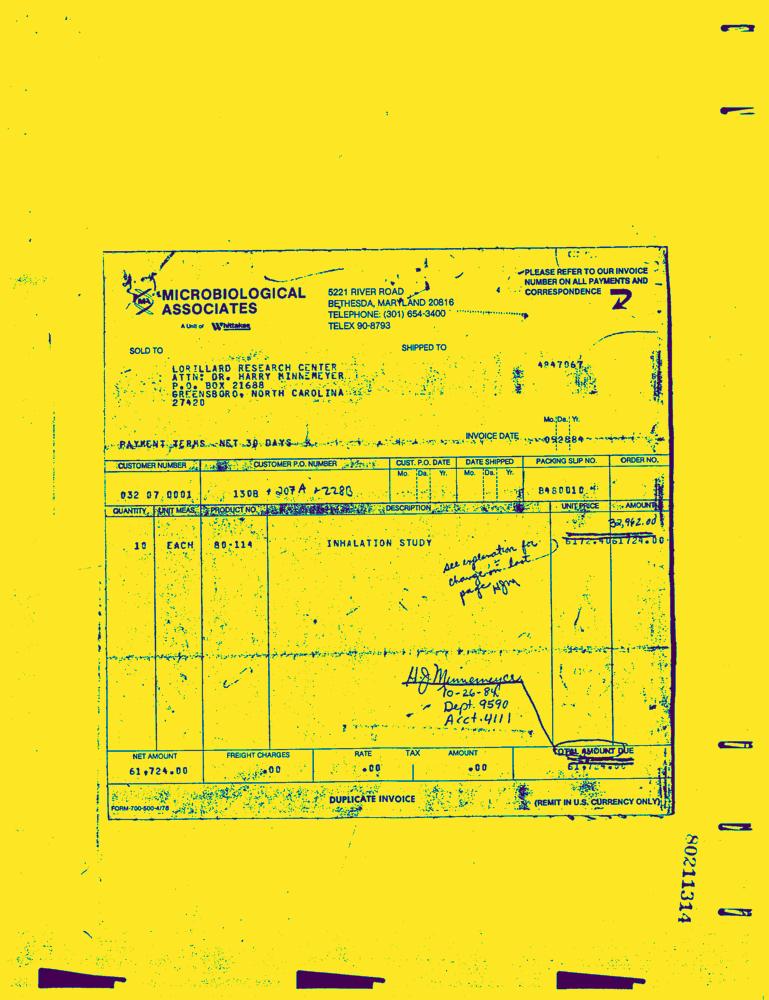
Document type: Invoice-Doc